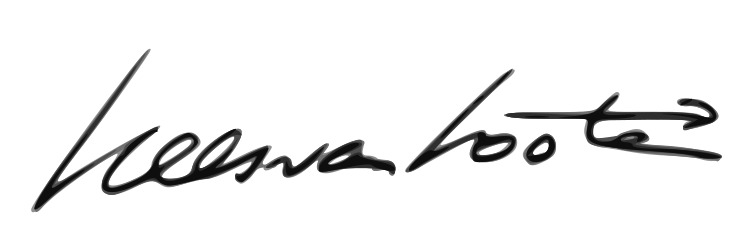
Signature of: kees van kooten